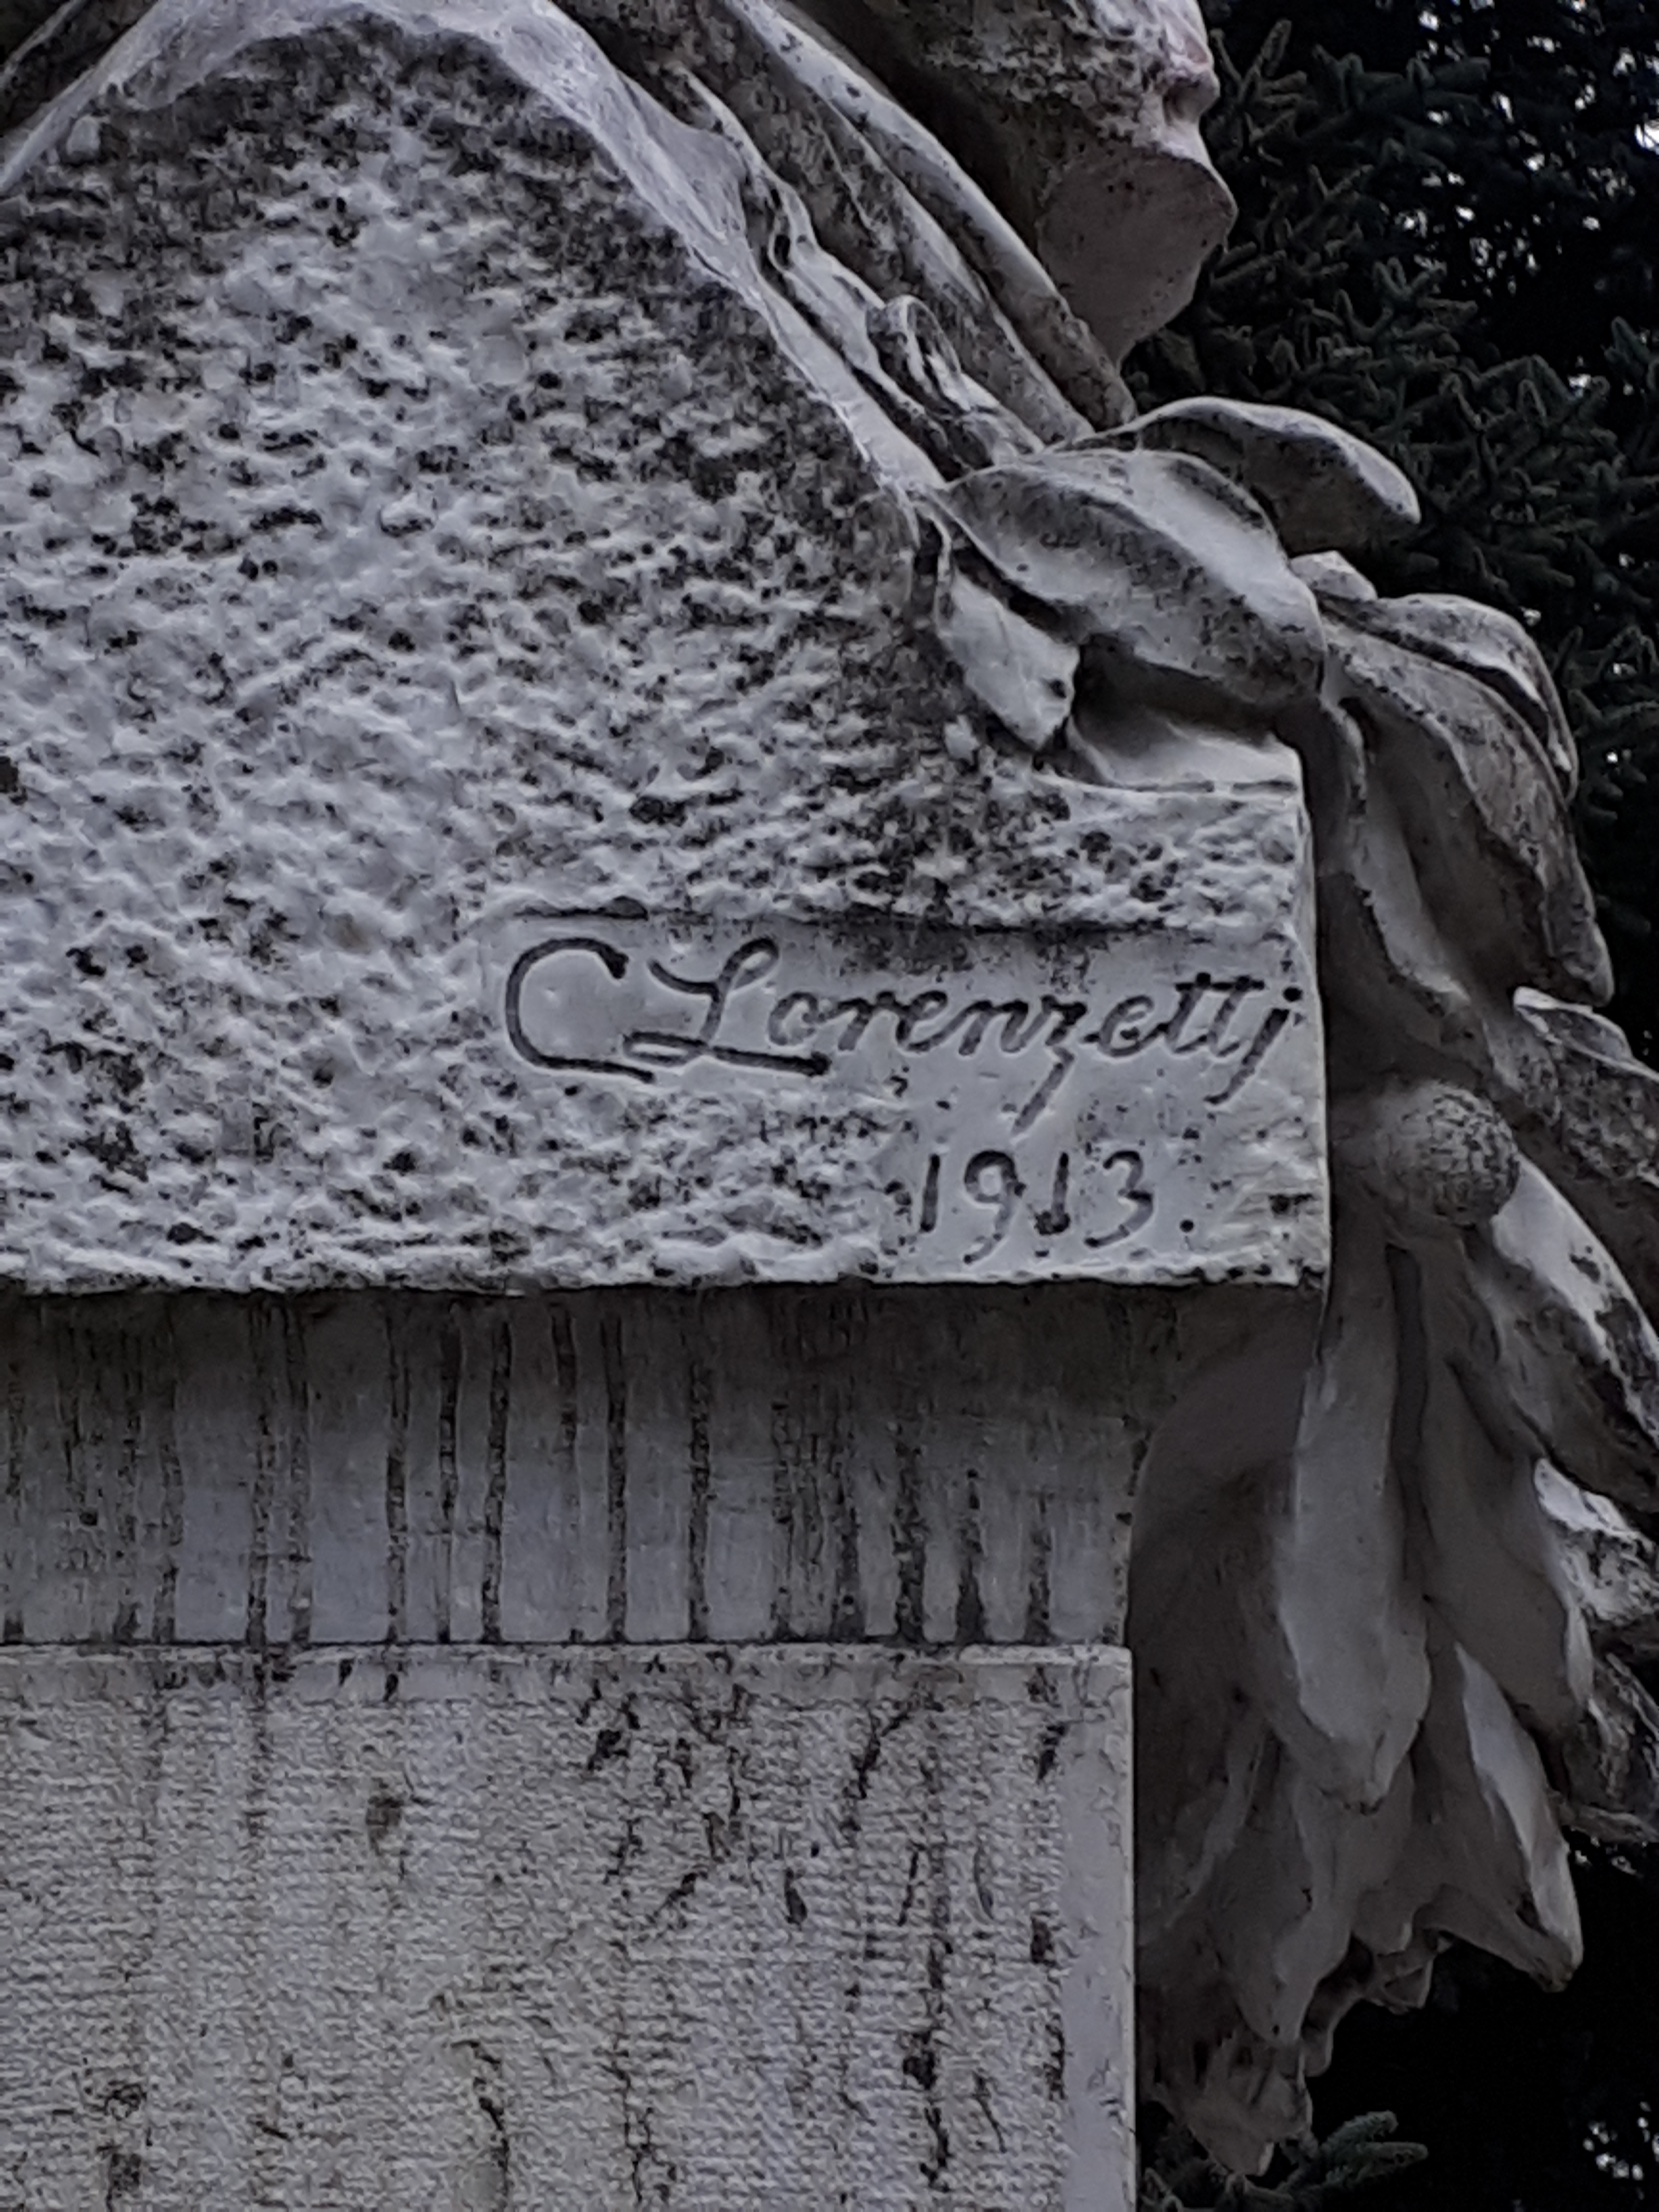
Signature of: carlo lorenzetti